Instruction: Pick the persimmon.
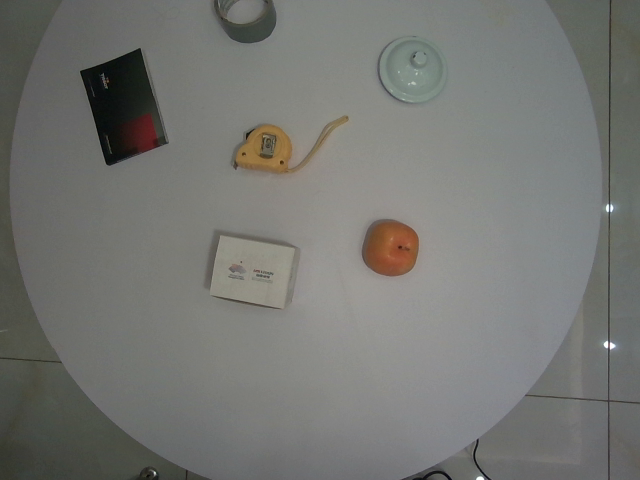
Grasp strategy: vertical